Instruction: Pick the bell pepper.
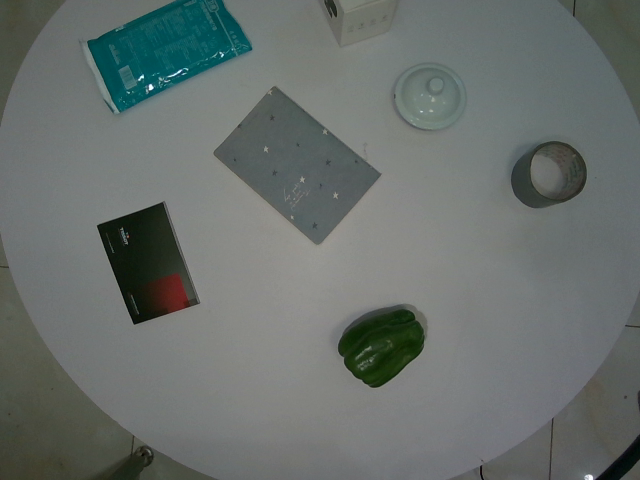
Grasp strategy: vertical